Question: What do the imaging results show?
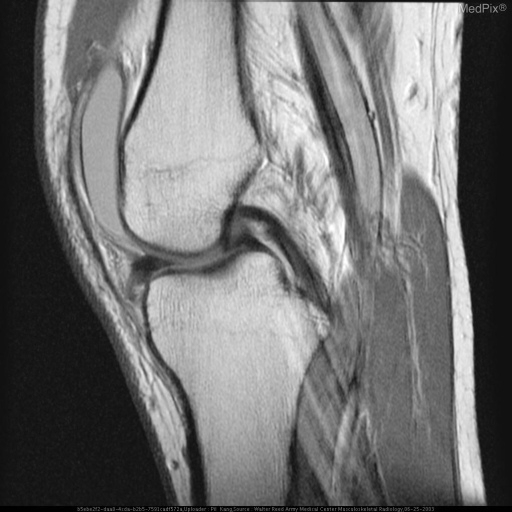
Answer: The imaging shows Multiple sagittal MR sequence images demonstrate a tear of the medial meniscus with a displaced fragment in the intercondylar notch, in the classic "double PCL" sign, suggestive of a bucket handle tear. Multiple sagittal MR sequence images demonstrate a tear of the medial meniscus with a displaced fragment in the intercondylar notch, in the classic "double PCL" sign, suggestive of a bucket handle tear..